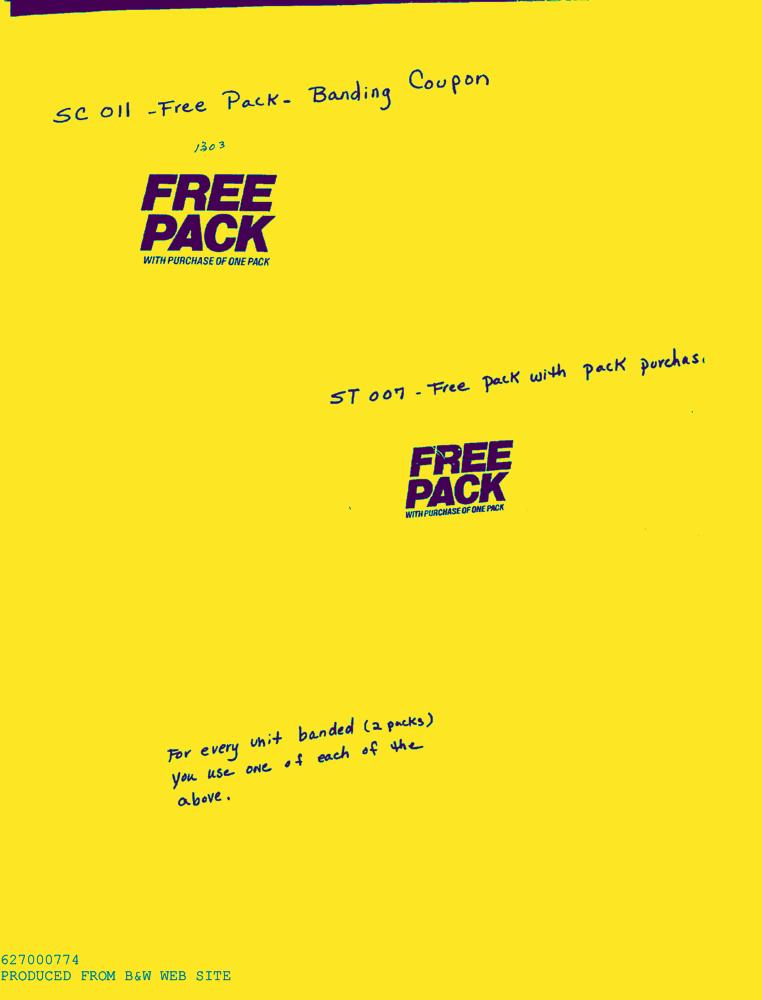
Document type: AD